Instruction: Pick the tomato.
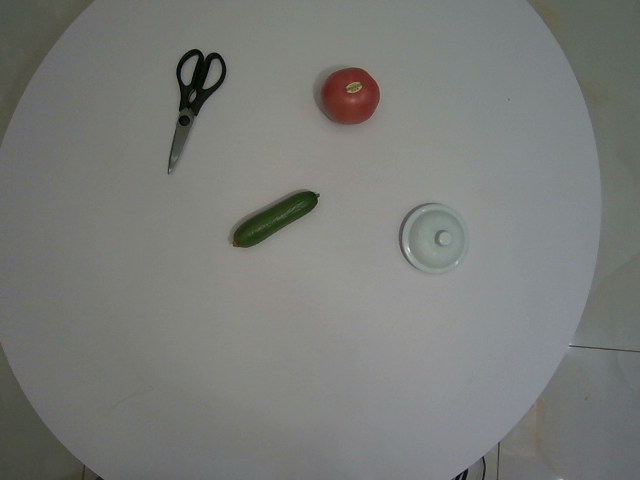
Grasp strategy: vertical